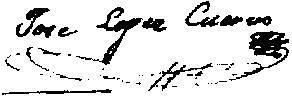
Signature of: josé lópez cuervo de narváez